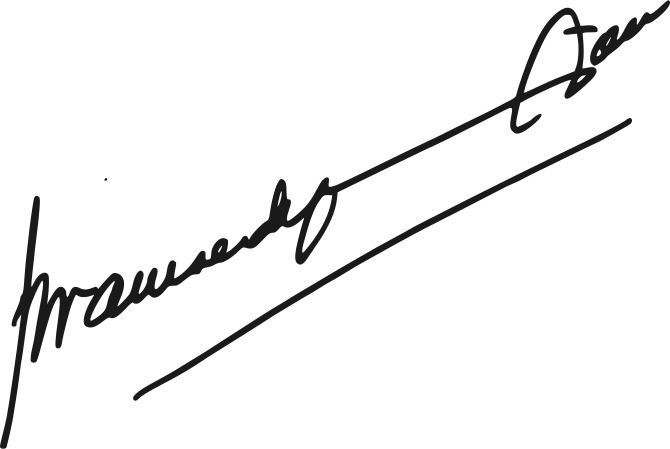
Signature of: pramoedya ananta toer